Question: What is the property identification or parcel number listed?
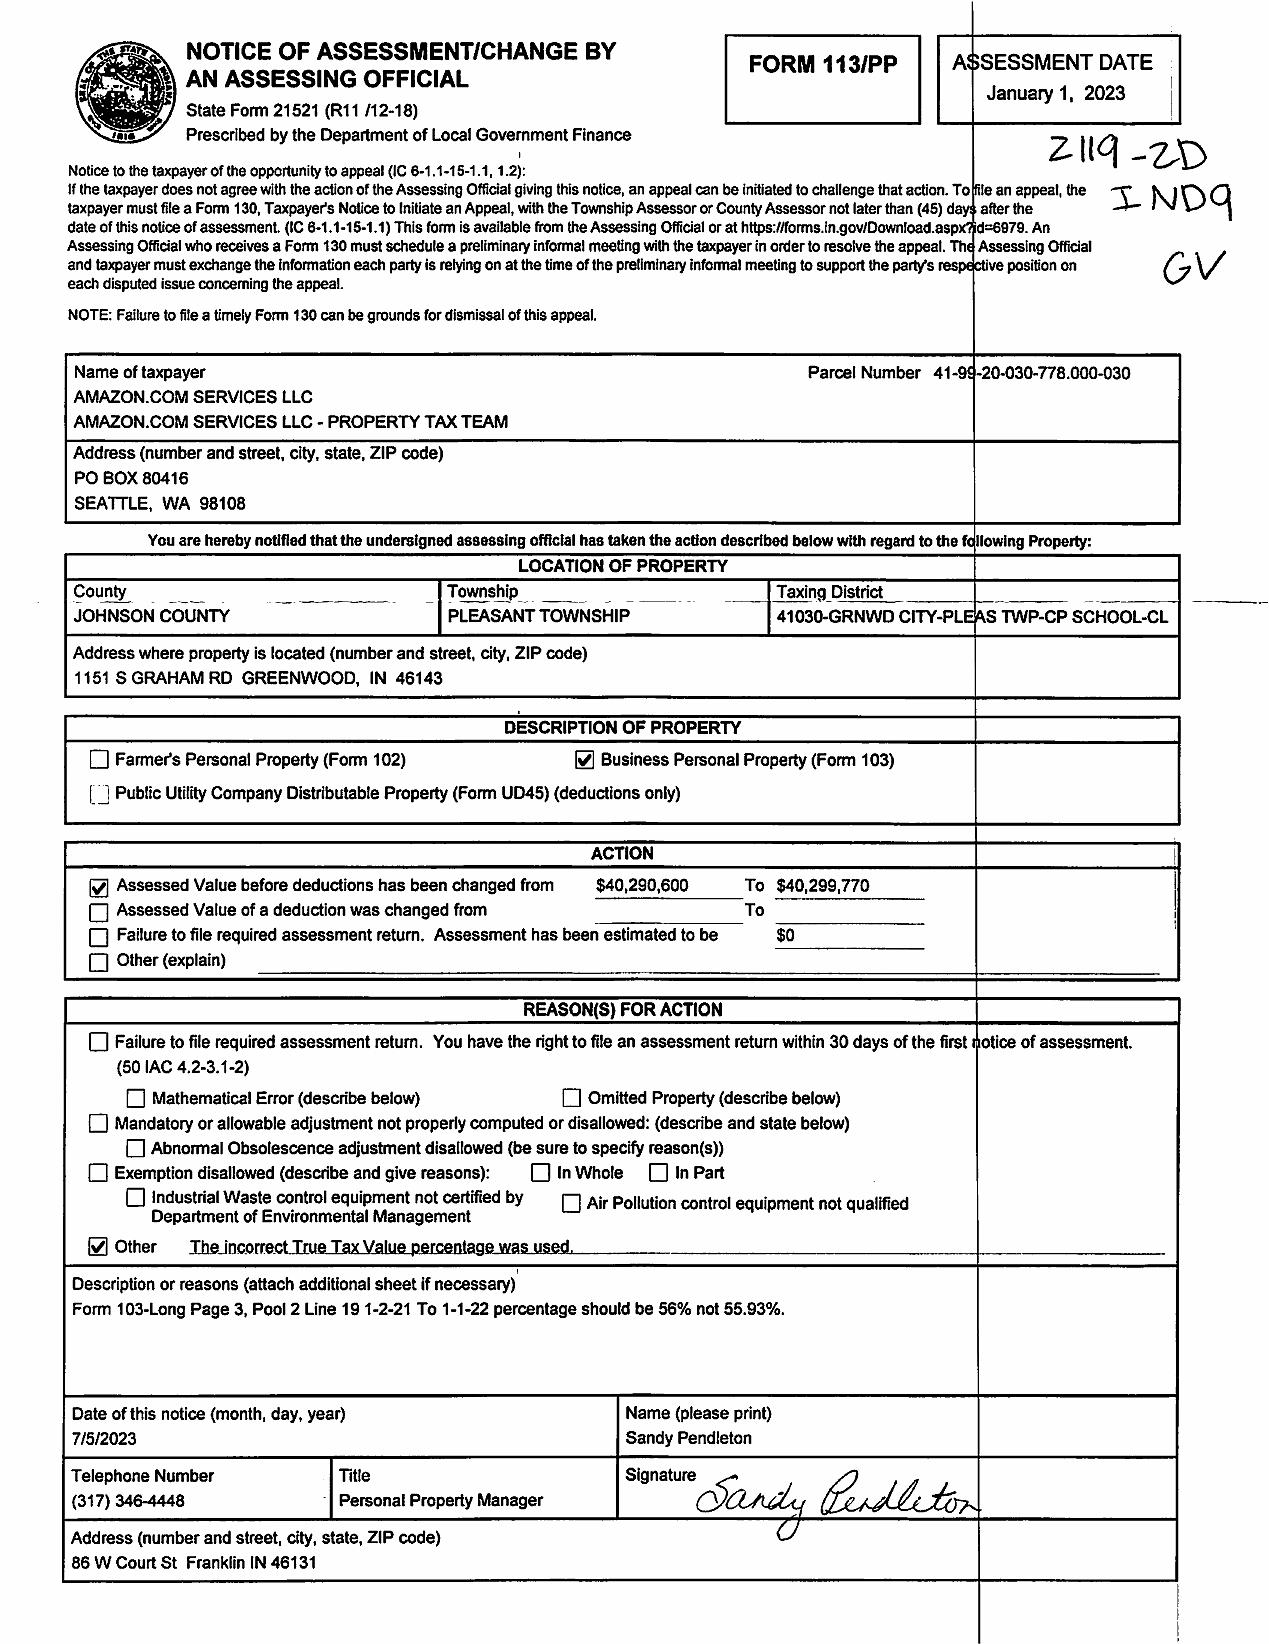
Answer: "41-99-20-030-778.000-030"